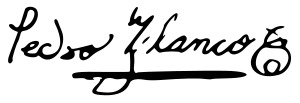
Signature of: pedro blanco soto